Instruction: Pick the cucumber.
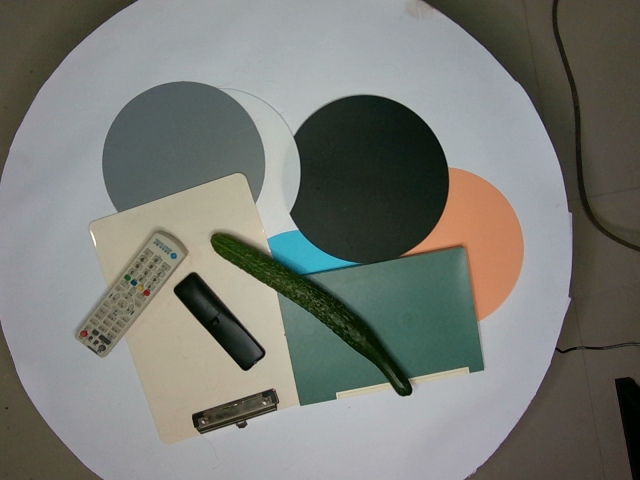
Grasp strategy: vertical